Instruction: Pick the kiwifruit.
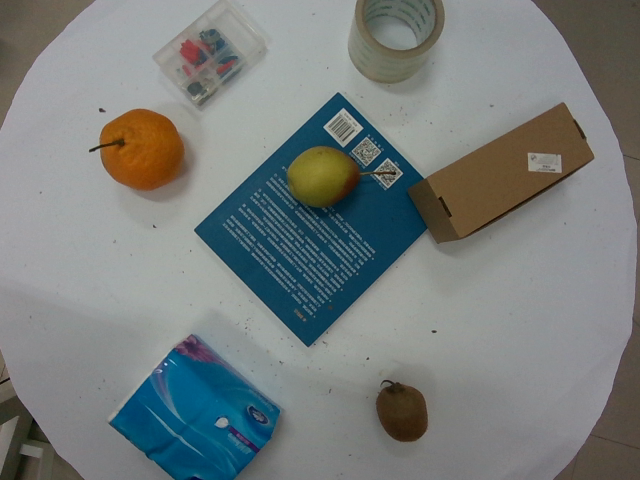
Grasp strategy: vertical